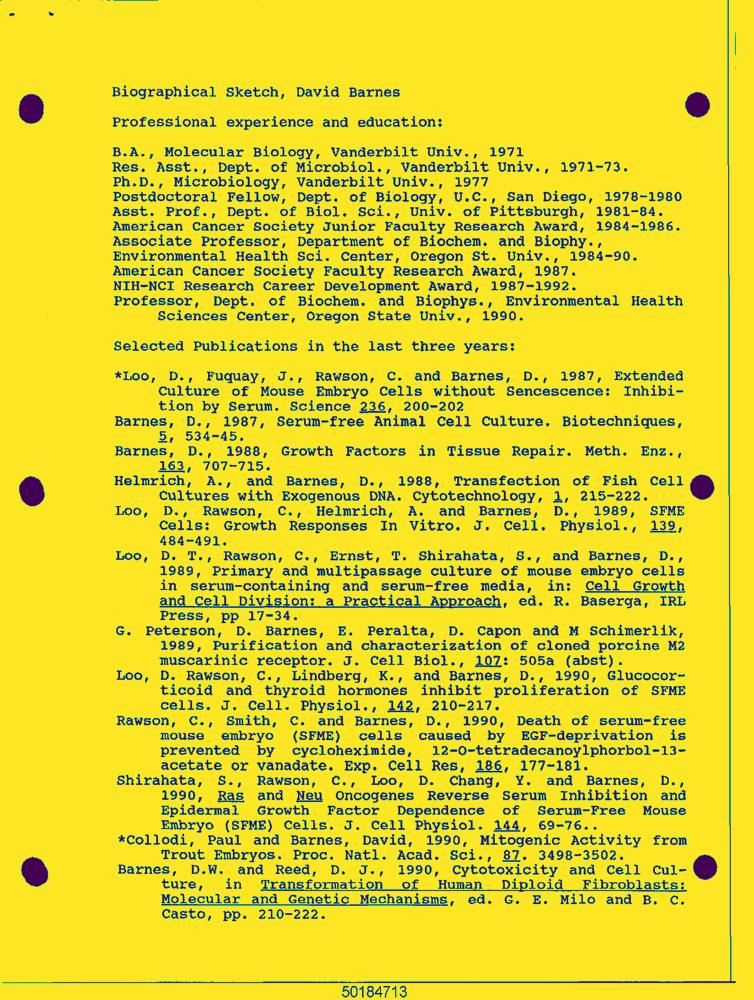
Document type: Resume-Doc